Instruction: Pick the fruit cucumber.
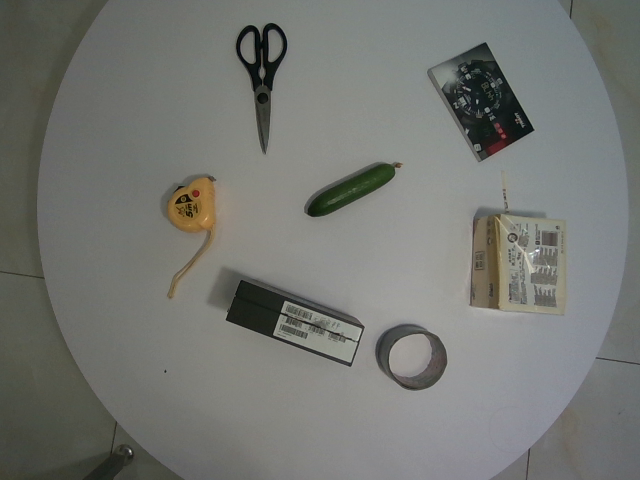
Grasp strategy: vertical